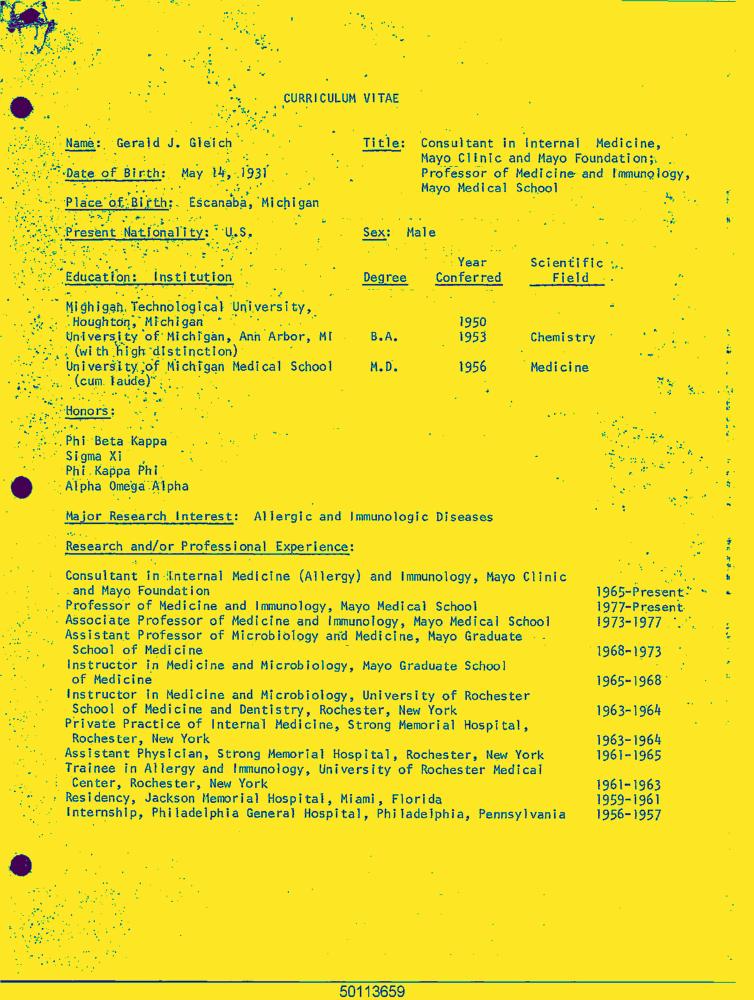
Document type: Resume-Doc